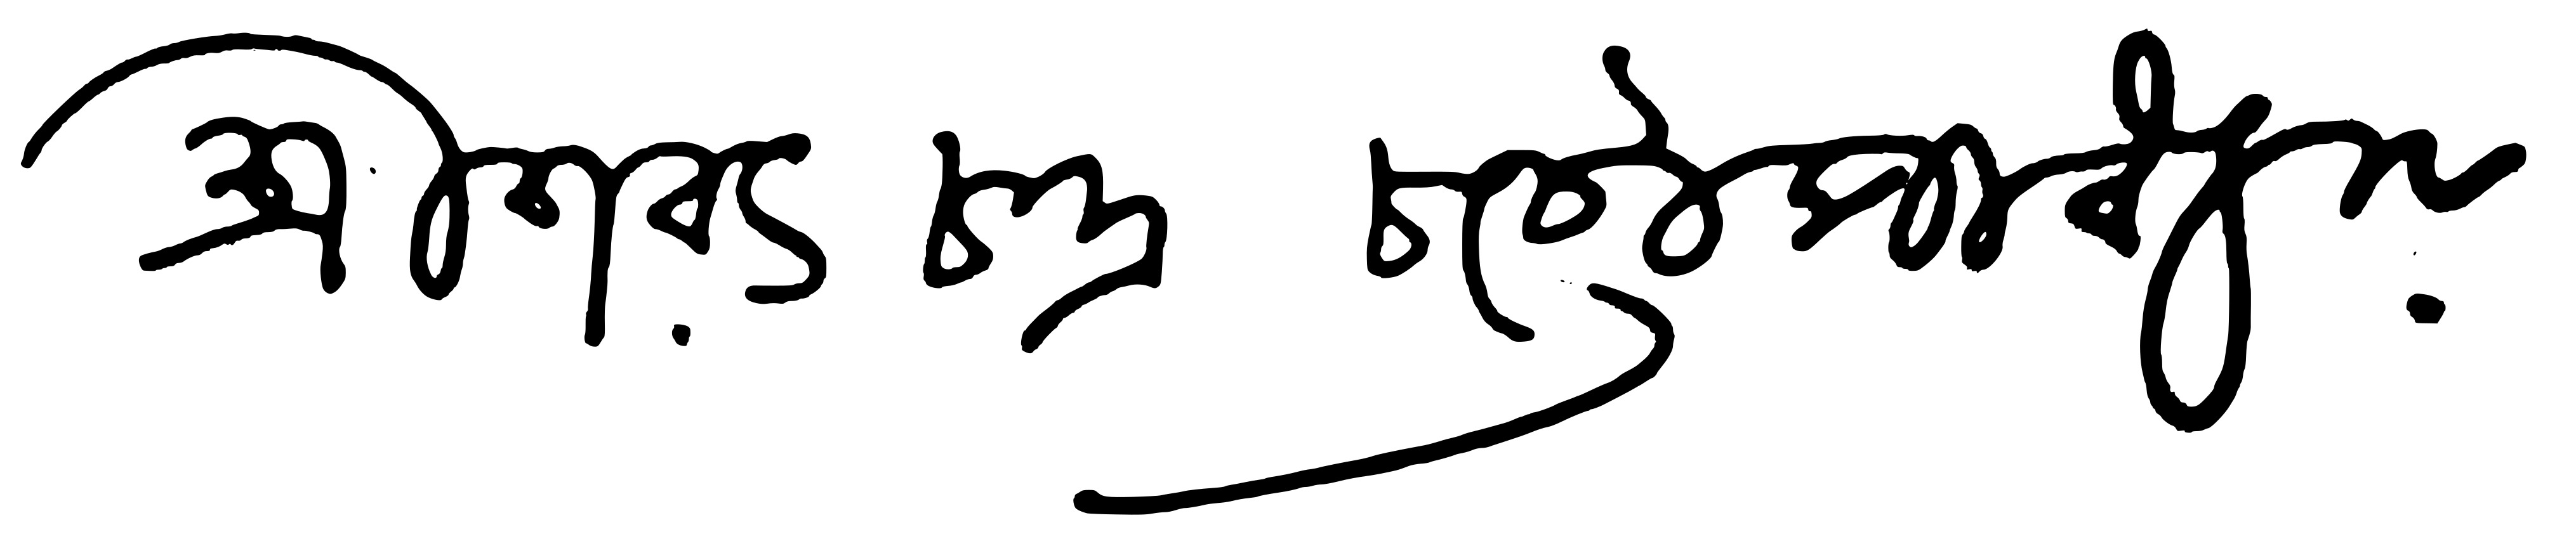
Signature of: sarat chandra chattopadhyay